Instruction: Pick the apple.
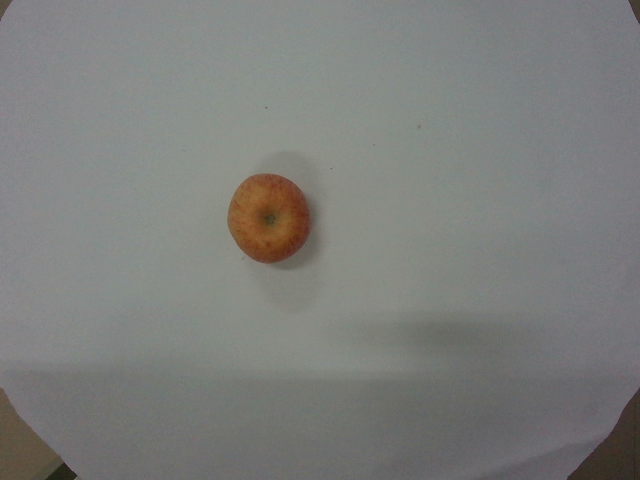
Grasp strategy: vertical